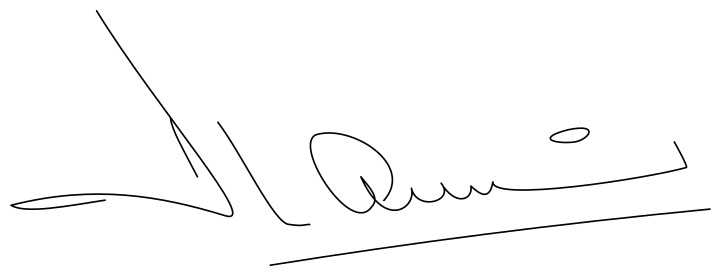
Signature of: adam malik